Question: How is the property described in the document?
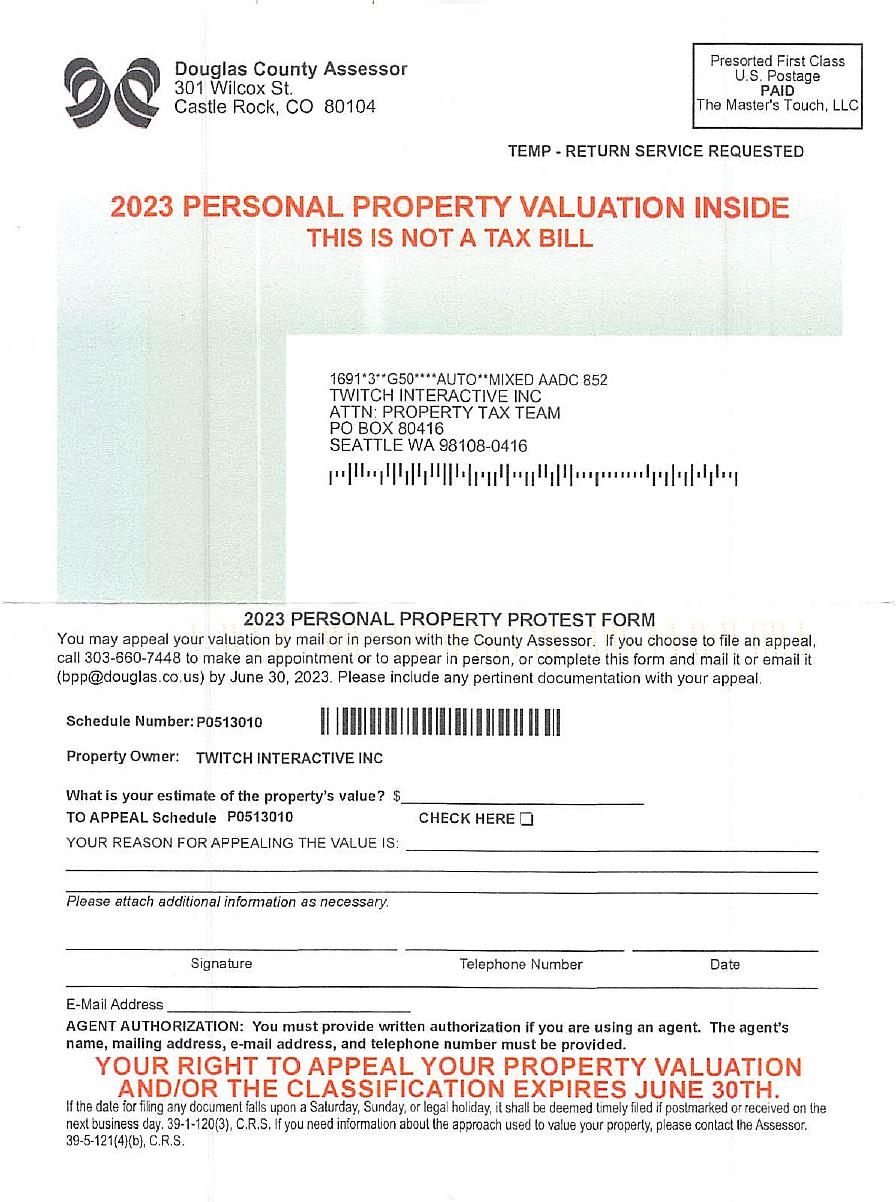
Answer: "Personal Property"